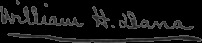
Signature of: william henry dana